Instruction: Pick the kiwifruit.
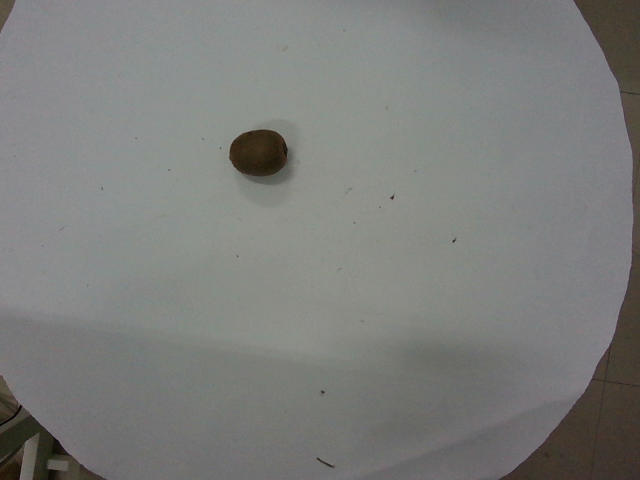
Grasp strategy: vertical